Question: Describe the condition in detail:
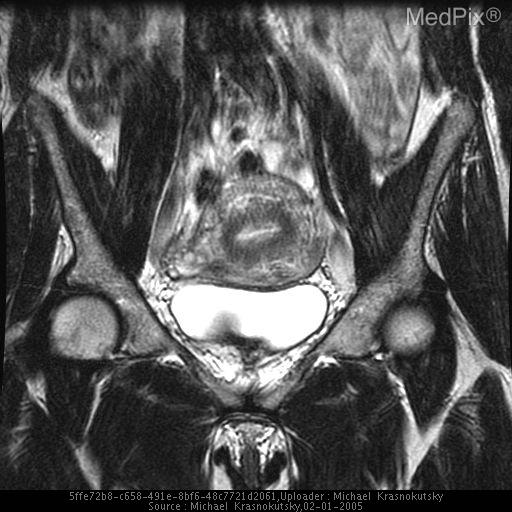
Answer: The disease is discussed as: Adenomyosis is a common, benign gynecologic disorder of premenopausal, multiparous women usually greater than 30 years old.  It frequently co-exists with other pelvic diseases.  It represents focal or diffuse invasion of the basal endometrium into the myometrium causing a reactive hyperplasia amidst small foci of entrapped glandular elements and hemorrhage.   Basal endometria is not responsive to menstrual cycle hormonal fluctuations and thus the thickness of the endometrial layer does not vary with the menstrual cycle.  The disease is sometimes referred to as “endometriosis interna”.

Women with adenomysis present with the nonspecific symptoms of menorrhagia and dysmenorrhea.   The prevalence of the disease is 8.8 – 30% and is found in about 30% of hysterectomy specimens.  Between 60 – 80% of patients have other pelvic disorders such as leiomyoma (35-55%) and endometriosis (36-40%).

Magnetic resonance imaging and transvaginal ultrasound are the best modalities with which to study adenomyosis.  MRI has the advantage of better contrast resolution, larger field of view and superior sensitivity (88 – 93%) and specificity (66 – 91), but at a substantially greater financial cost.   The MR image will show loss of the normal uterine junctional zone.  It is instead expanded and replaced with focal or diffuse low T1 and T2 tissue signal, the thickness of which correlates well with the severity of adenomyosis.  A junctional zone thickness of between 10 – 12 mm is a commonly accepted criterion for diagnosis.  A requirement for greater thickness provides increased specificity.  The low T2 signal is due to the proliferation of reactive smooth muscle elements in response to the endometrial invasion and a generally decreased vascularity of these areas.  Linear striations of high T2 signal radiating from the endometrium are specific for adenomyosis.  One may also see small foci of increased T2 signal.  These are thought to represent small endometrial cysts, hemorrhage or endometrial tissue.  This finding adds specificity to the imaging study.

Contrast enhanced sequences are not typically necessary.  T1 weighted sequences may be helpful in identifying small hemorrhagic foci but otherwise add little to the study